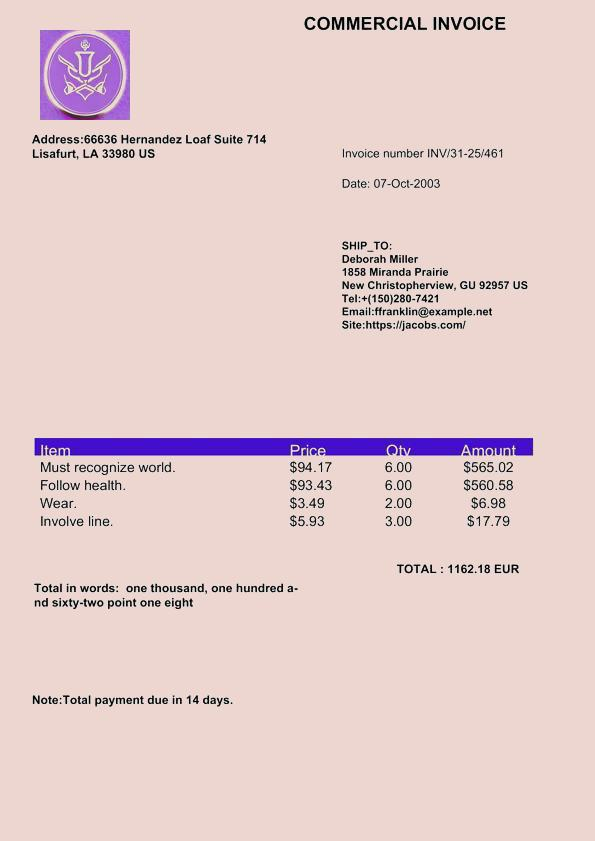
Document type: Invoice